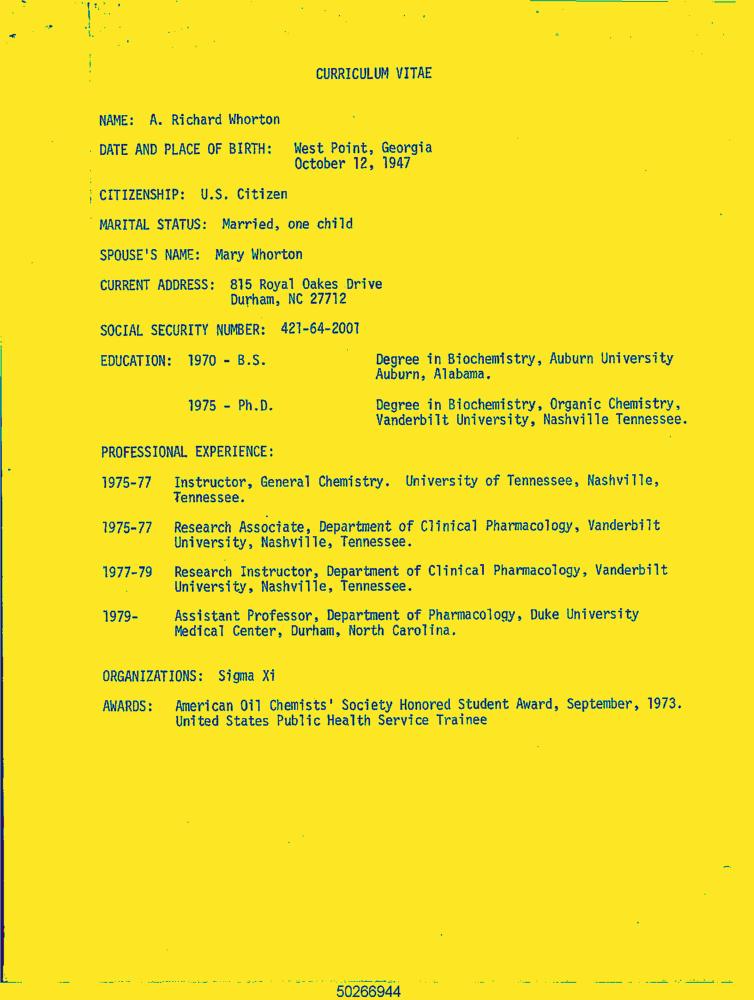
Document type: Resume-Doc